Question: What could the diagnosis suggest?
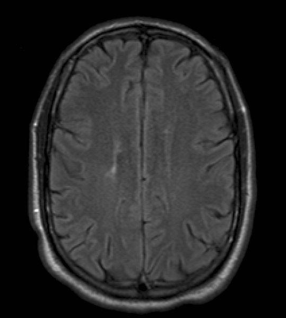
Answer: The possible diagnosis includes •  Multiple sclerosis
•  Lyme disease
•  ADEM (Acute Disseminated Encephalomyelitis)
•  Sarcoidosis
•  Vasculitis (SLE, etc.).